Question: How is the history relevant to the case?
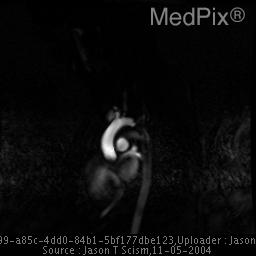
Answer: The patient's history of This case is based on a 3 year old female who at the age of 18 months underwent surgical resection with end-to-end repair of a mild preductal coarctation of the aorta just proximal to the left subclavian artery take-off. is key in understanding the case.